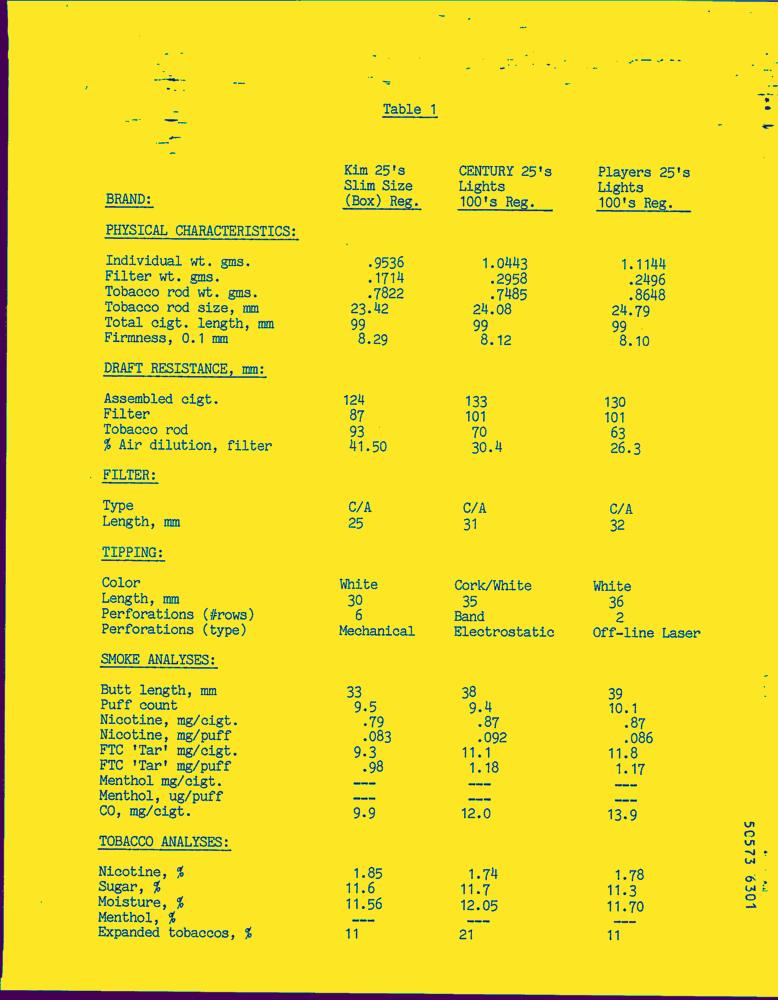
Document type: Letter-Doc